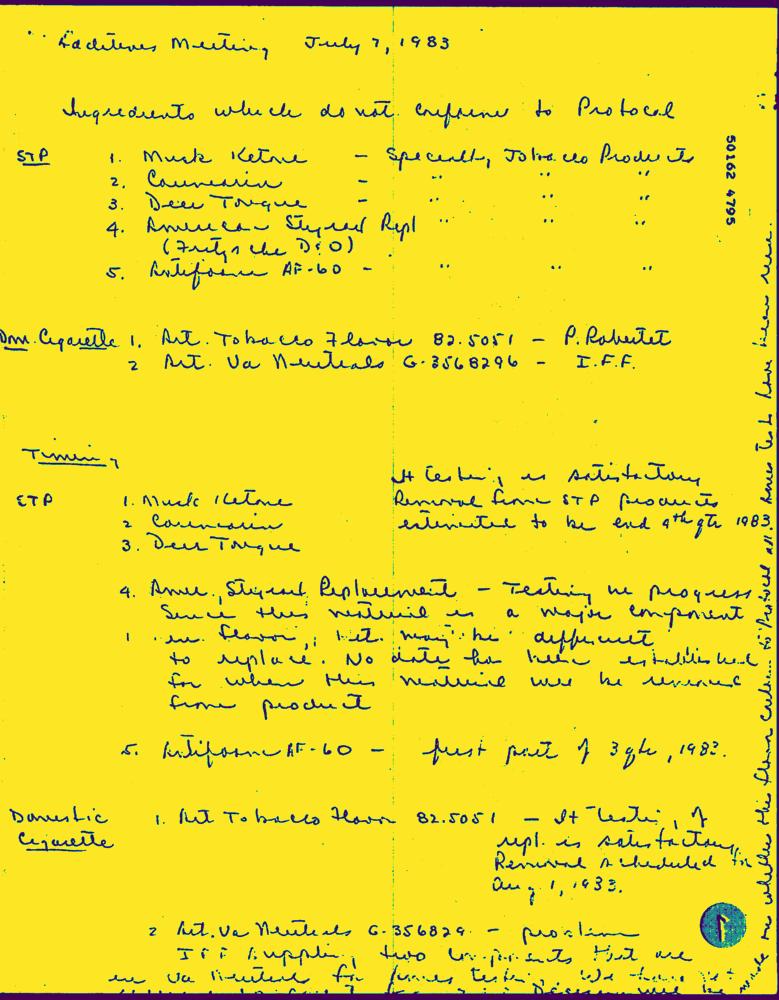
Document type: Hand-Written